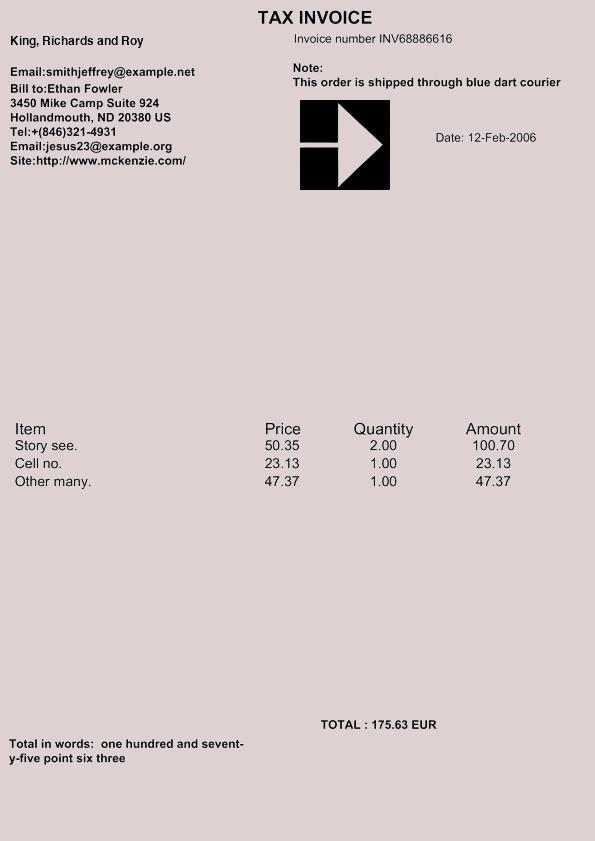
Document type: Invoice